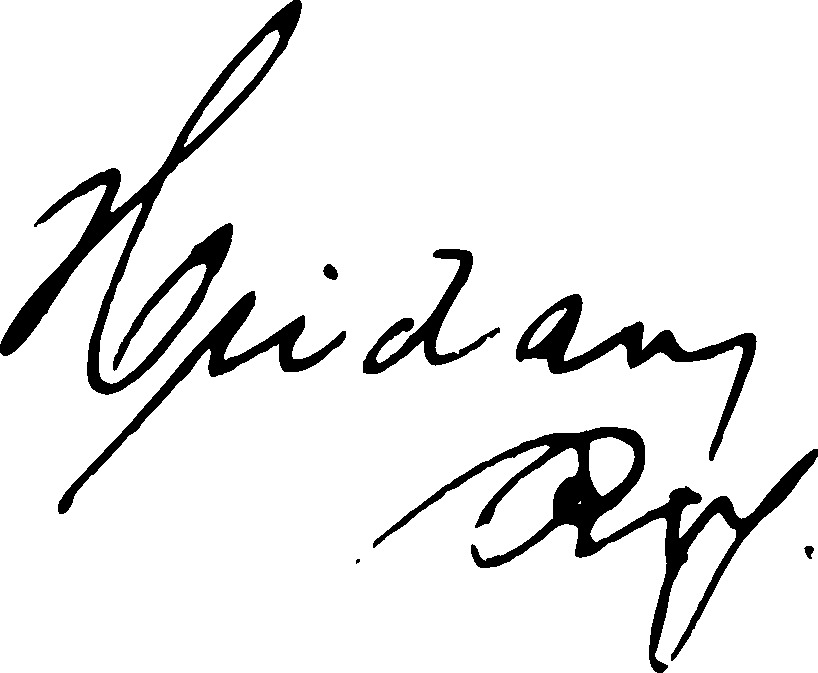
Signature of: richard heidan